Question: Which state is mentioned in the document?
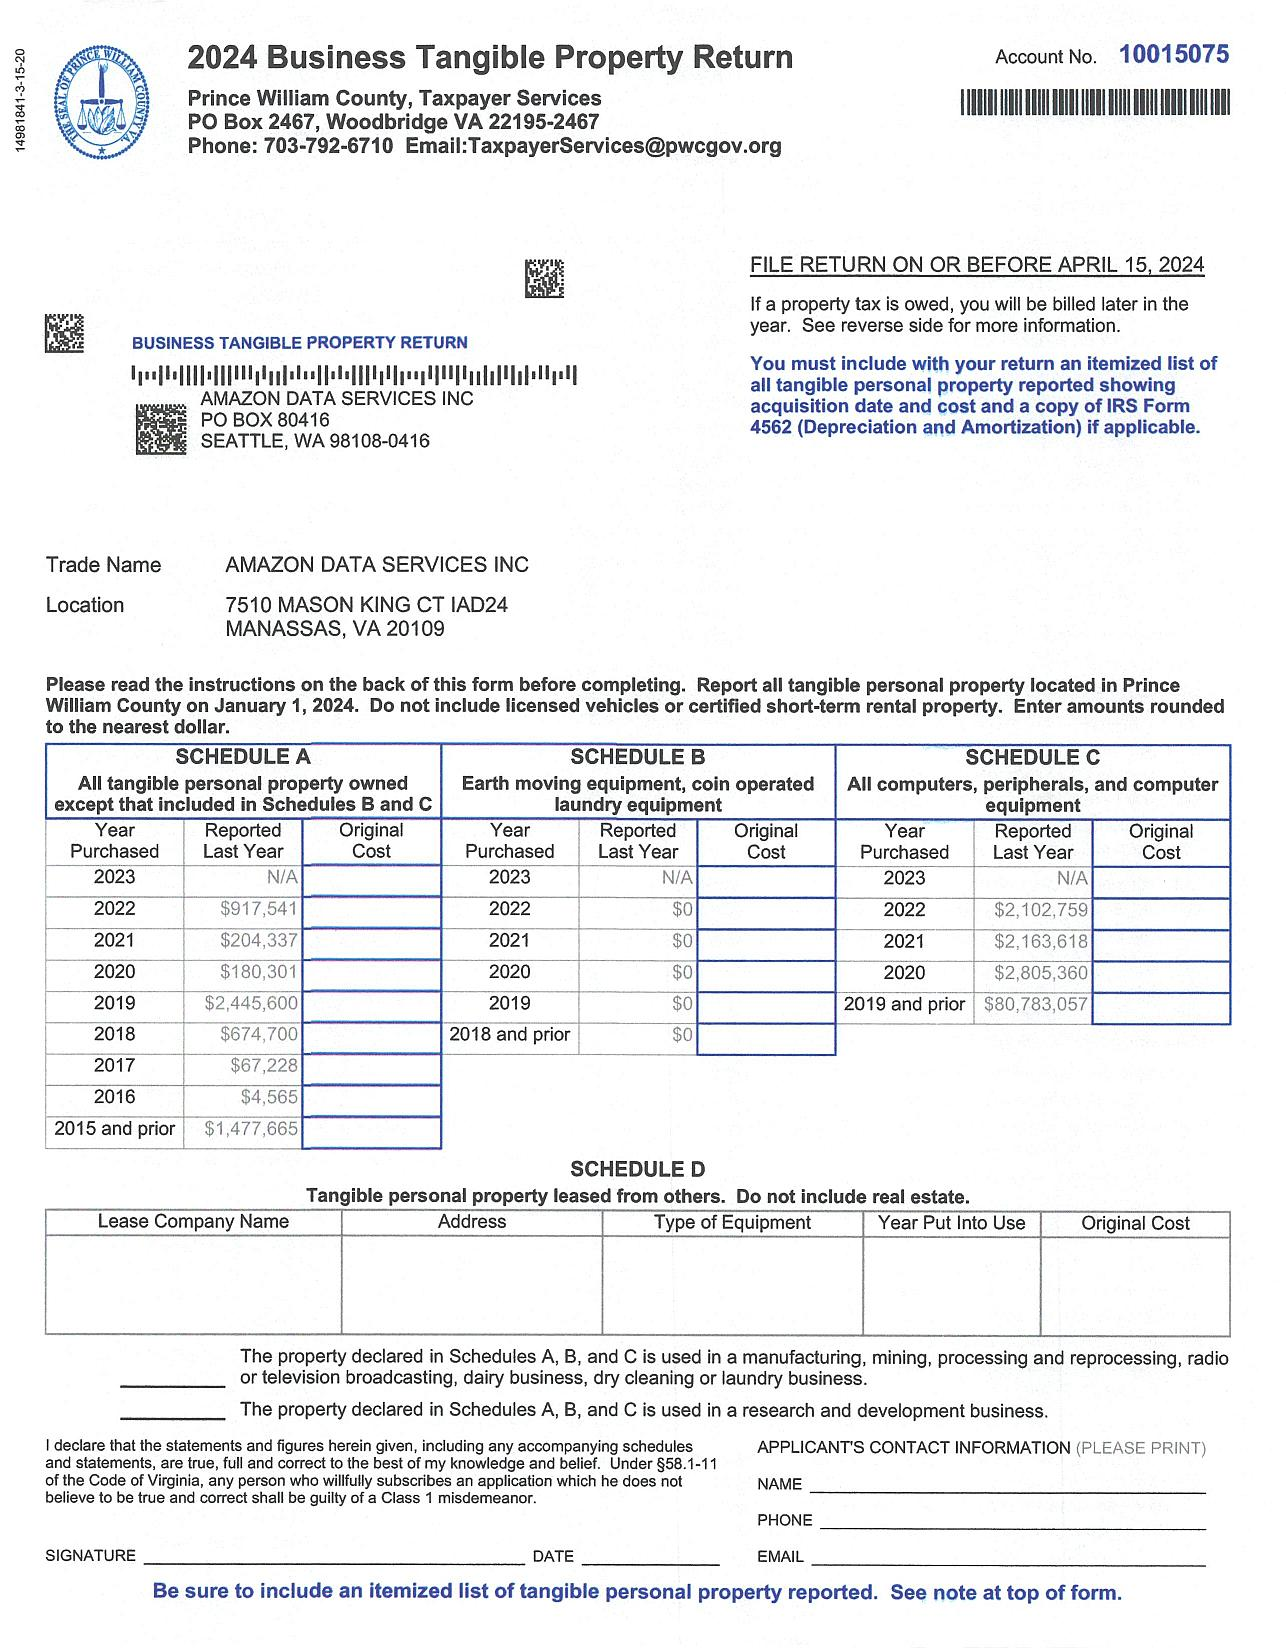
Answer: "VA"